Question: How is the history relevant to the case?
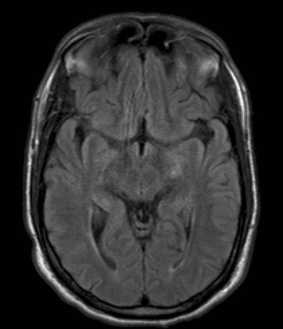
Answer: The patient's history of 42 y.o. combat fighter pilot c/o "blind spot" - sudden onset  six days ago and lasted about four hours.  Previous Hx of a similar episode several years ago. is key in understanding the case.